Question: How does the patient history play a role?
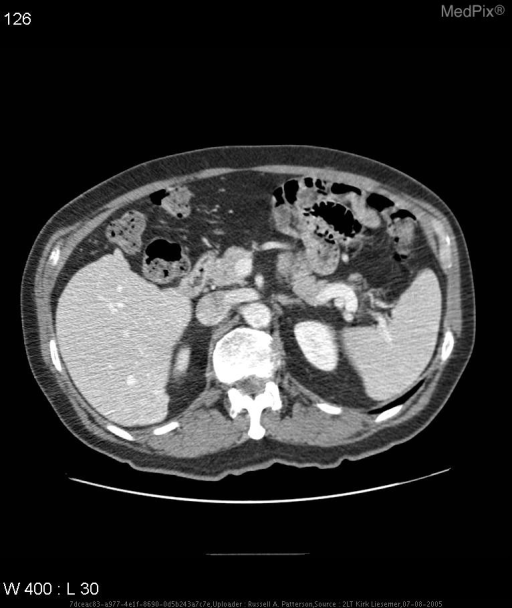
Answer: The patient's history of 65 yo male with h/o hemochromatosis is key in understanding the case.